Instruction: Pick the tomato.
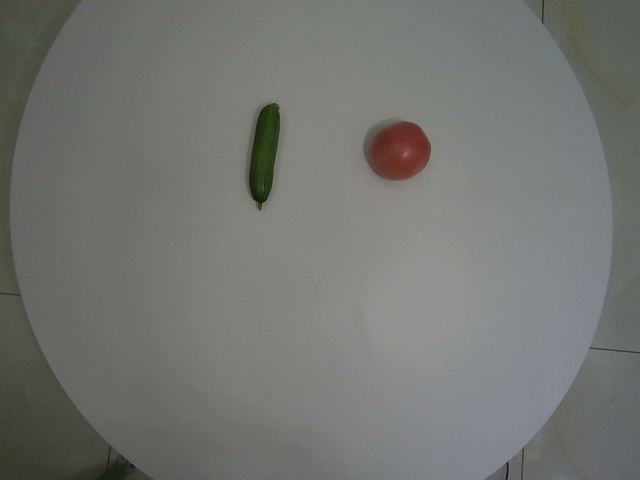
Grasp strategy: vertical